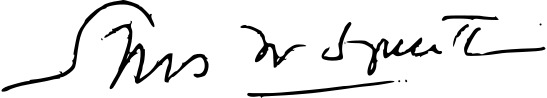
Signature of: luis alberto spinetta